Question: What might the diagnosis be?
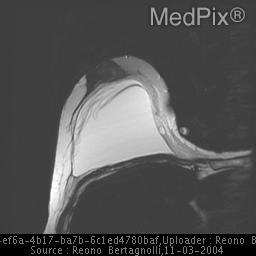
Answer: The possible diagnosis includes silicone implant rupture.